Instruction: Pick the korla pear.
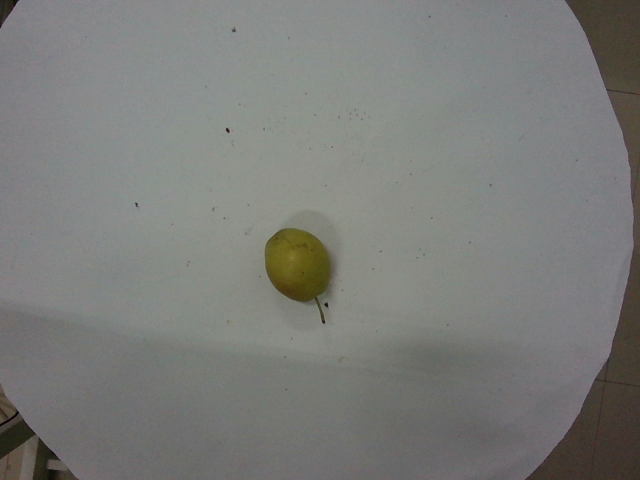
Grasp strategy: vertical